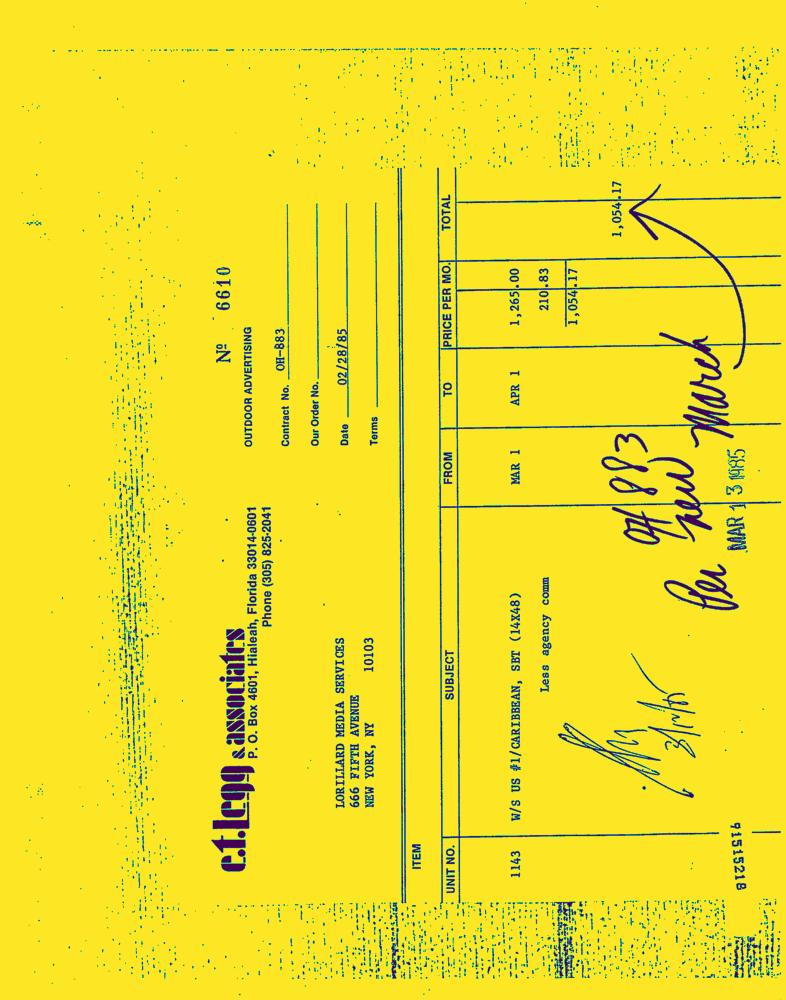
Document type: Invoice-Doc